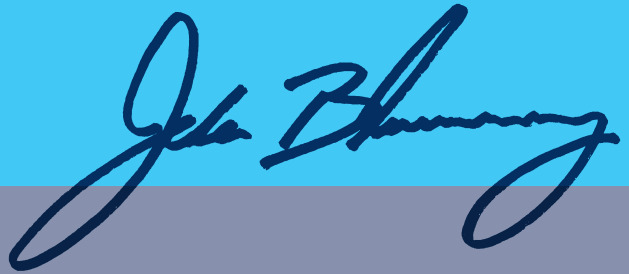
Signature of: jake blumencranz